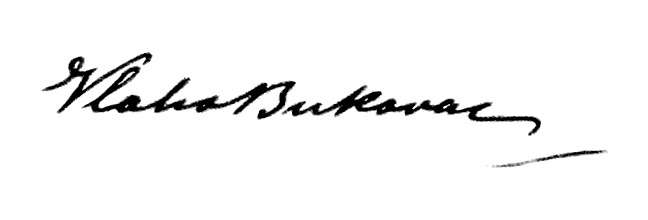
Signature of: vlaho bukovac